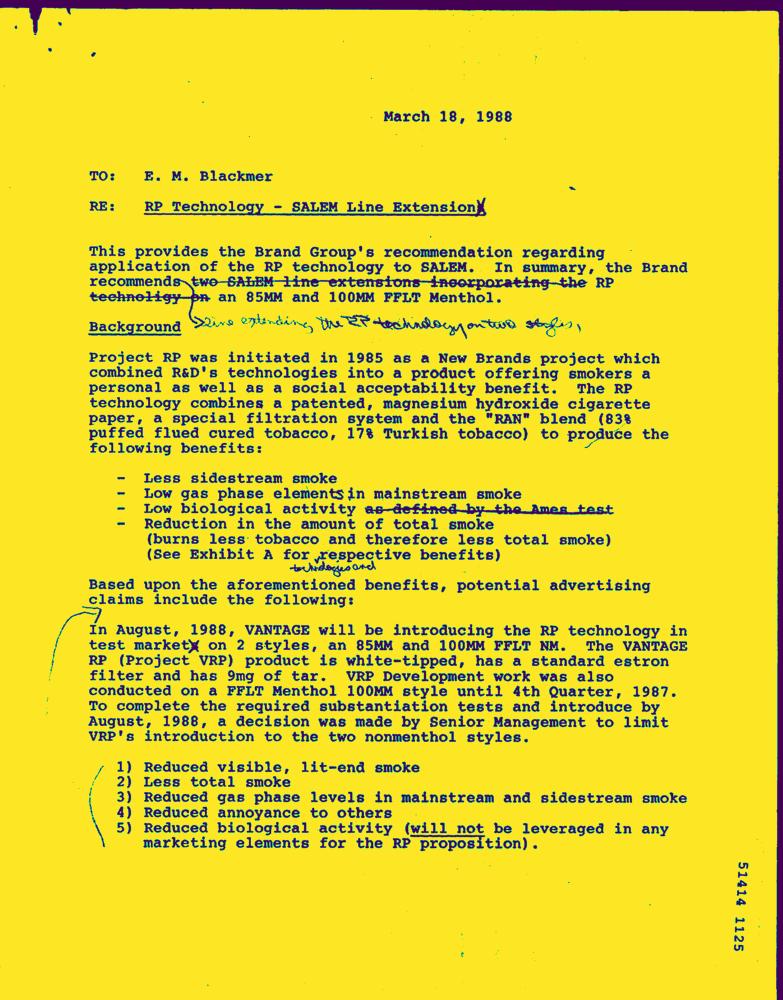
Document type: Hand-Written